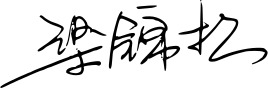
Signature of: antony leung